Question: What do the imaging results show?
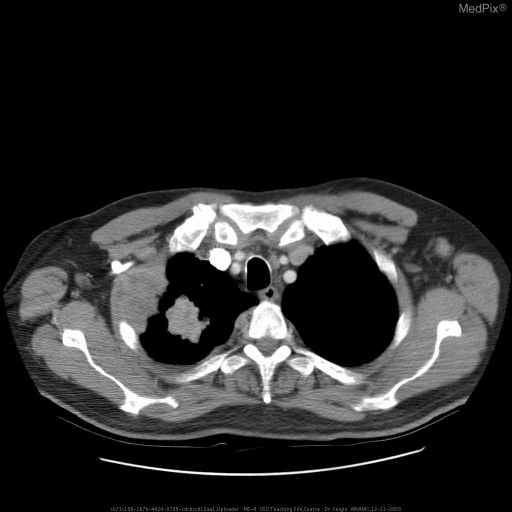
Answer: The imaging shows AP chest radiograph: right upper lobe mass, right hilar mass, right pleural thickening with several right masses along the junction of the pleura and lung. Right upper lobe mass, right hilar mass, right pleural thickening with several right masses along the junction of the pleura and lung..